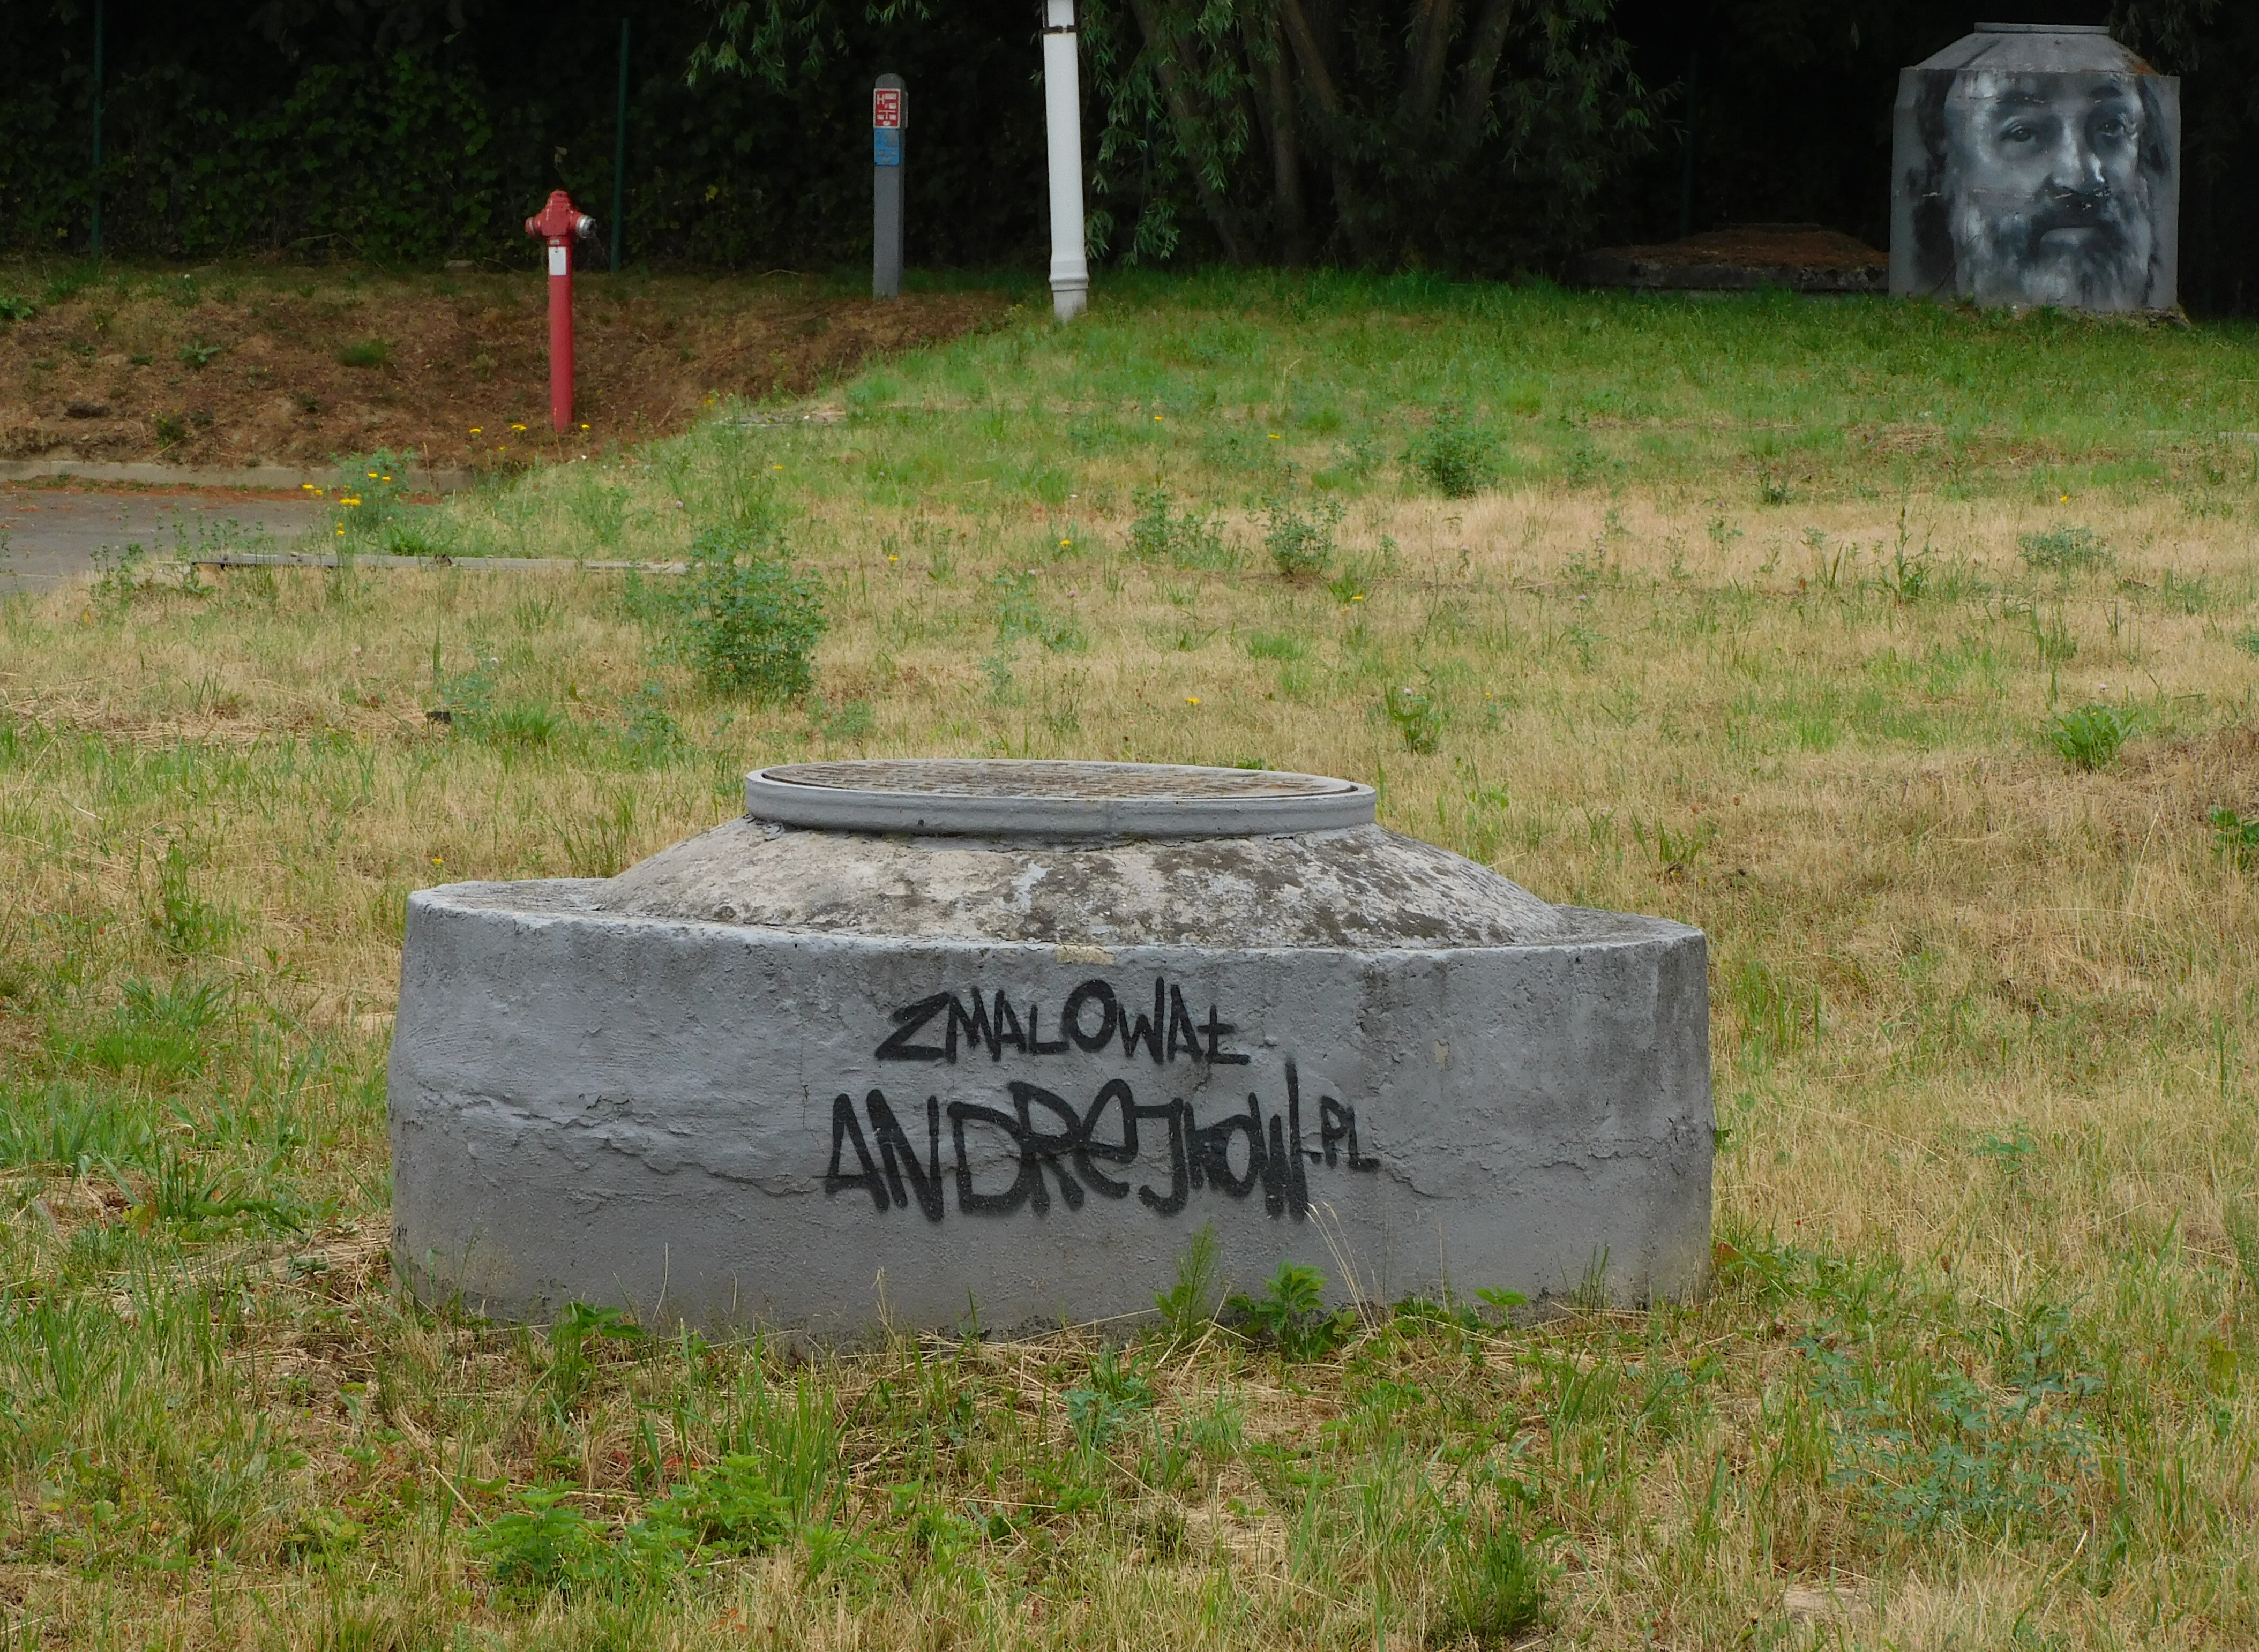
Signature of: arkadiusz andrejkow